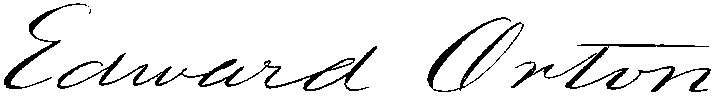
Signature of: edward orton sr